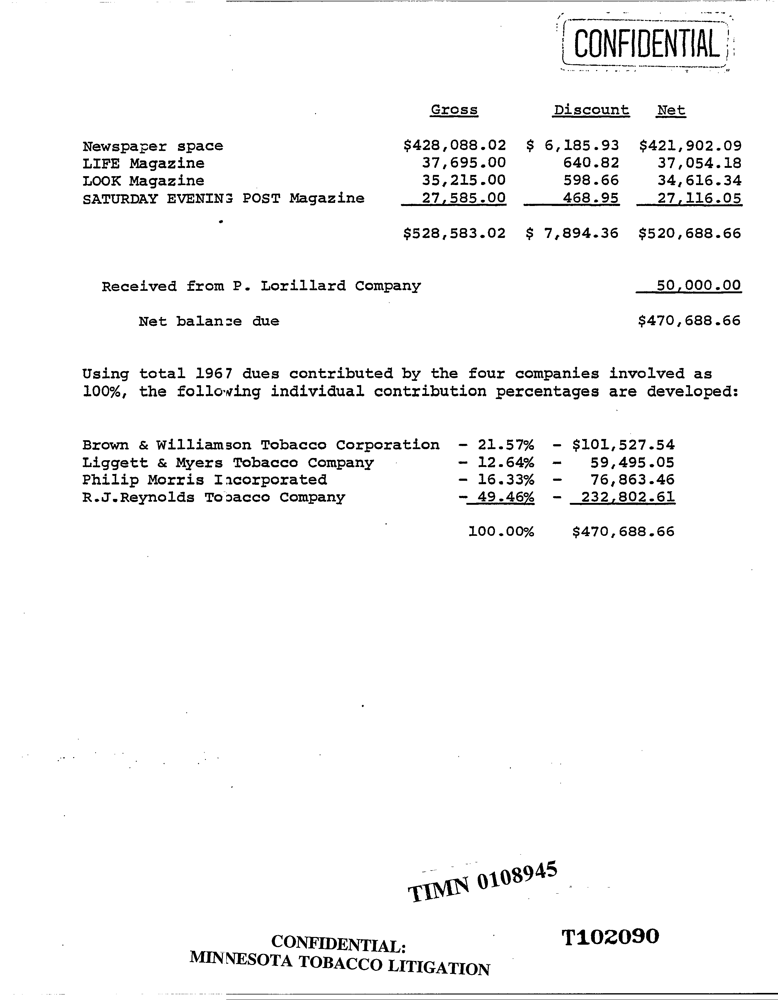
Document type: Invoice